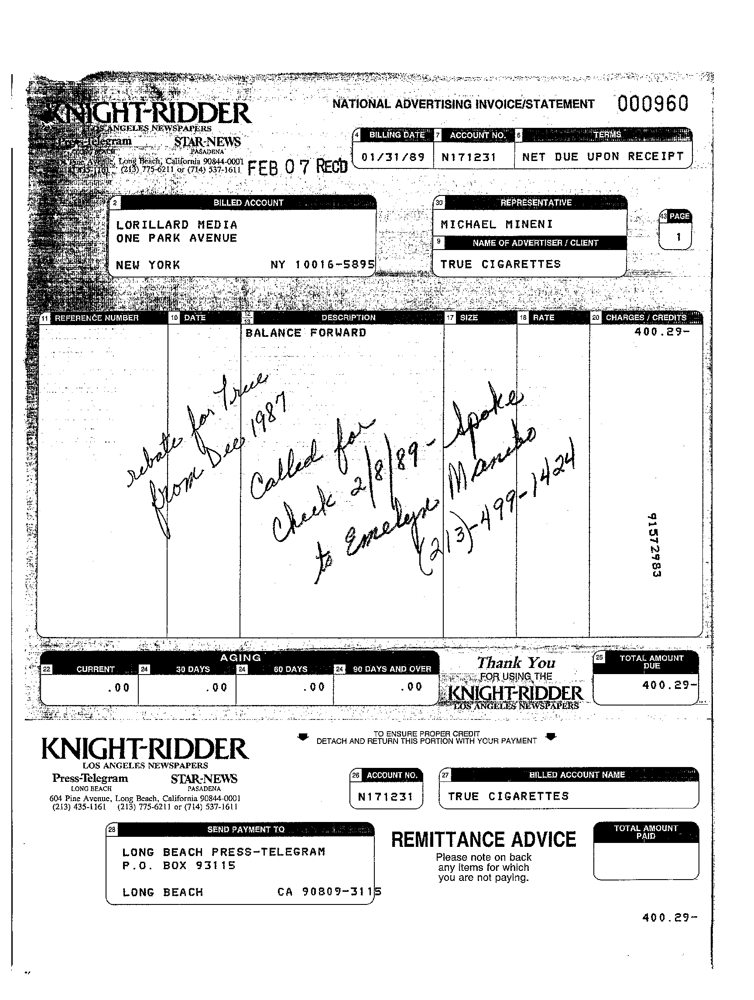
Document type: Invoice